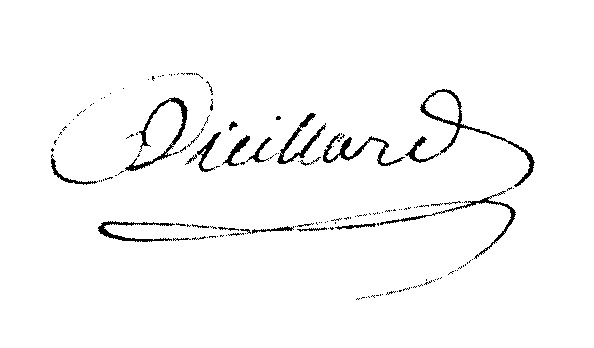
Signature of: pierre jacques vieillard